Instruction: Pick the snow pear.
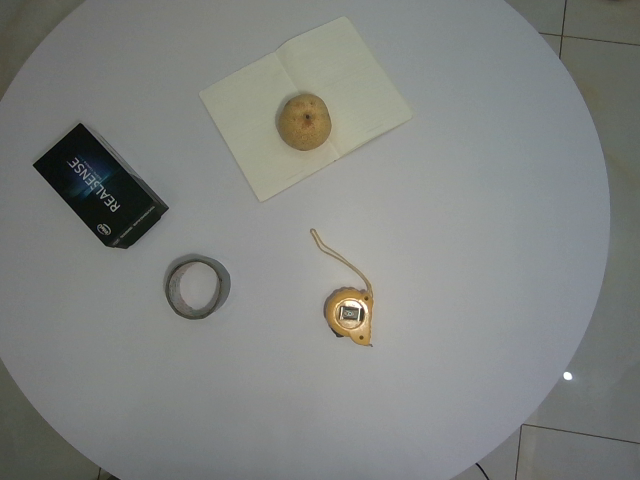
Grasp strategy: vertical